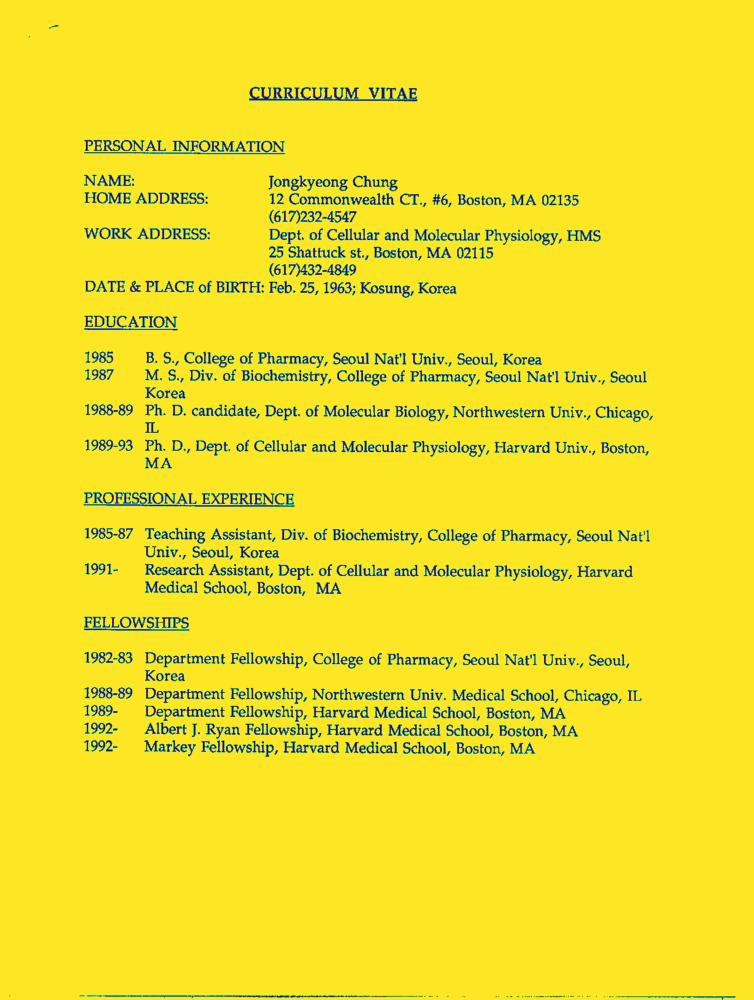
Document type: Resume-Doc